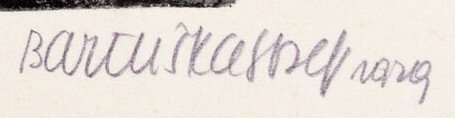
Signature of: josef bartuška